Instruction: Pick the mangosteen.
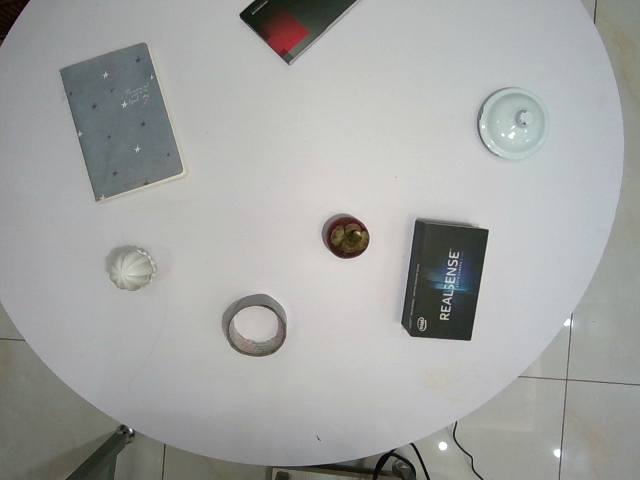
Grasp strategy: vertical